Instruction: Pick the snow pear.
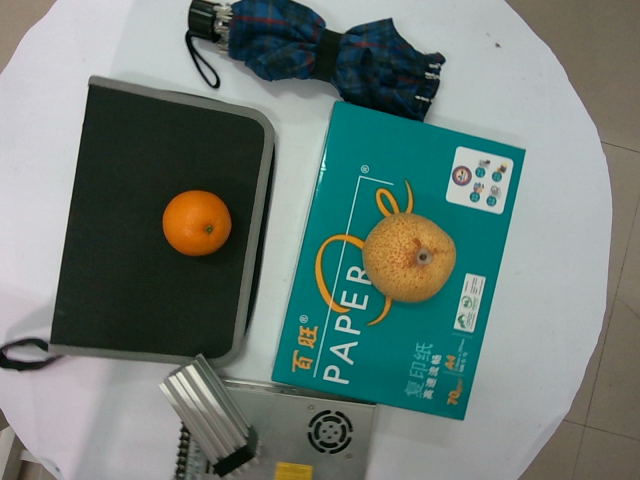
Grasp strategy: vertical